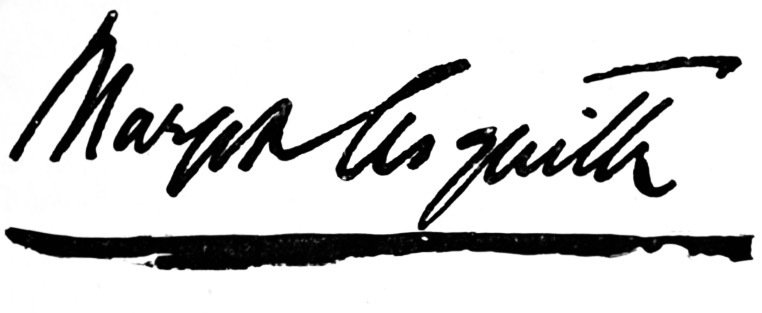
Signature of: margot asquith